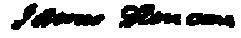
Signature of: james duncan